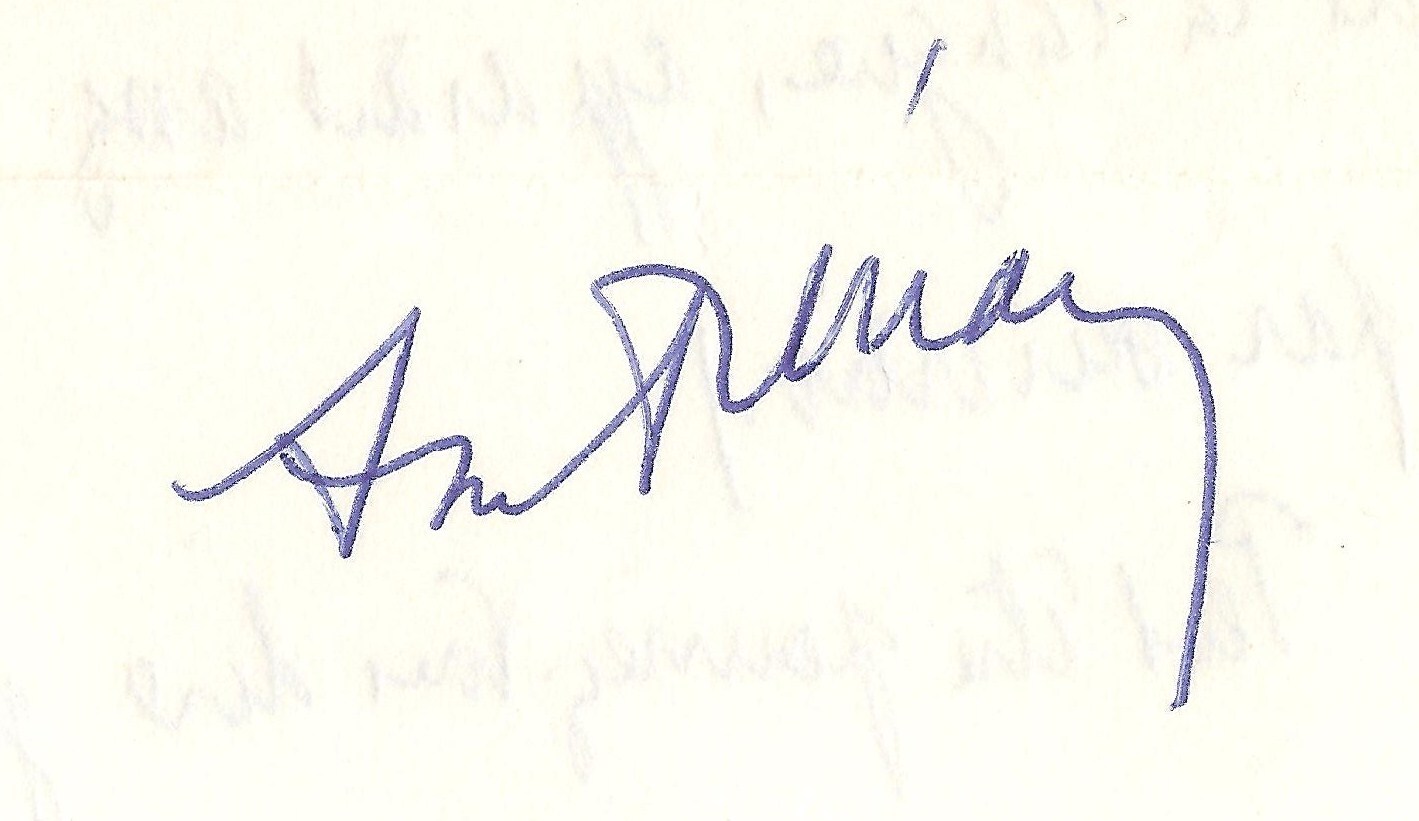
Signature of: andré frénaud